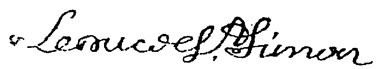
Signature of: louis de rouvroy duc de saint simon